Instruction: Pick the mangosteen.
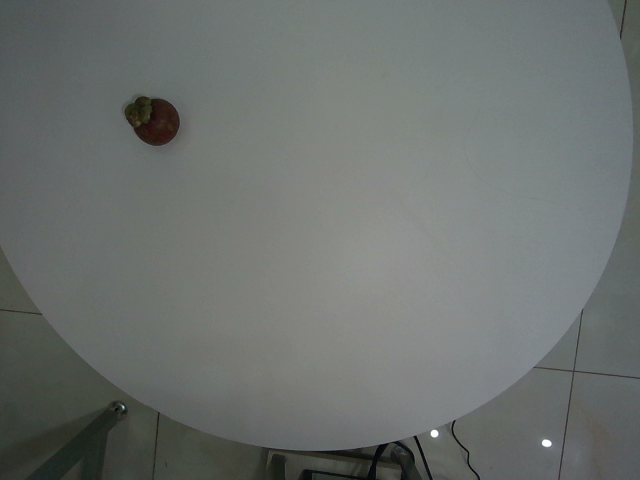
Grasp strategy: vertical